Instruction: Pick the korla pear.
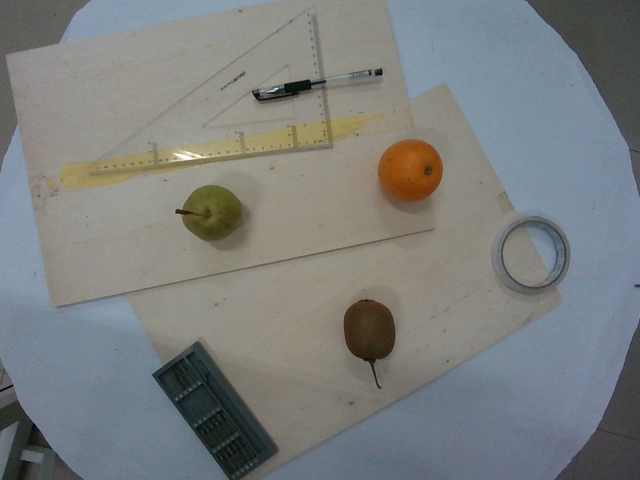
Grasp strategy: vertical